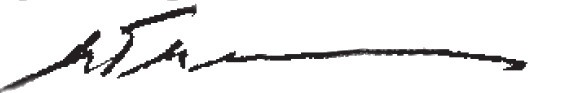
Signature of: mikhail meshcheriakov